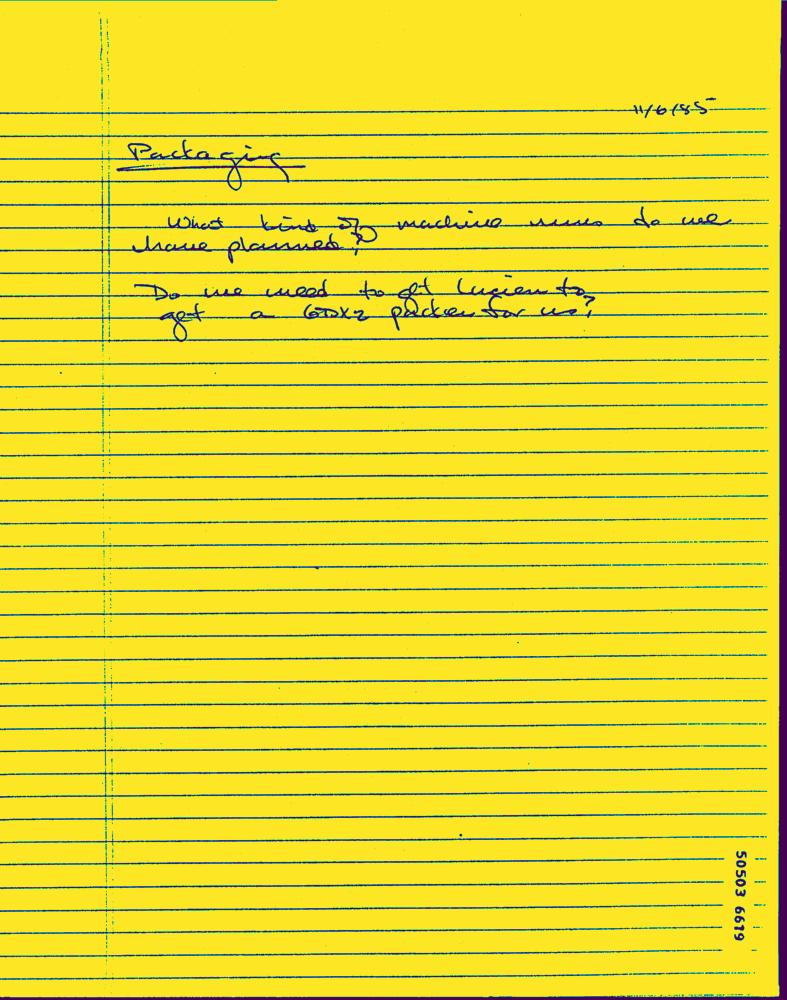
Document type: Hand-Written